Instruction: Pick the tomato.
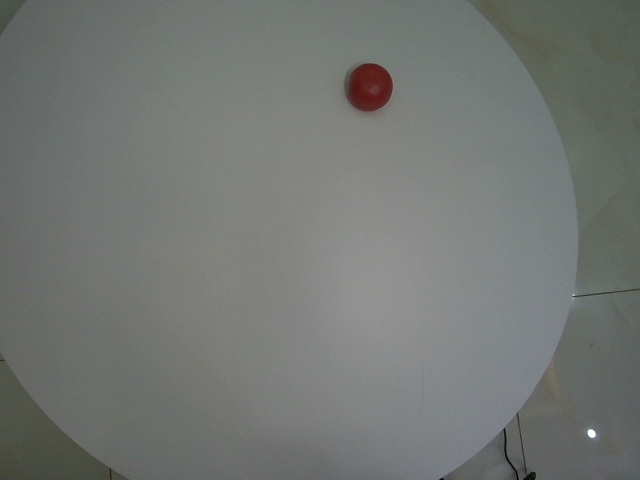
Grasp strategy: vertical